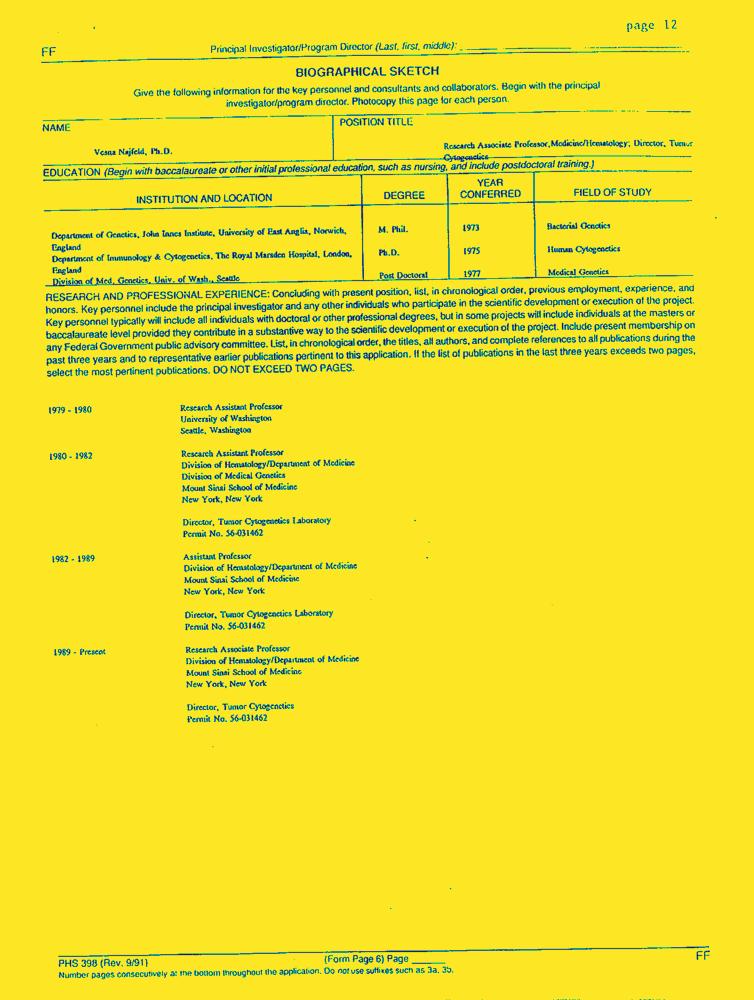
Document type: Resume-Doc